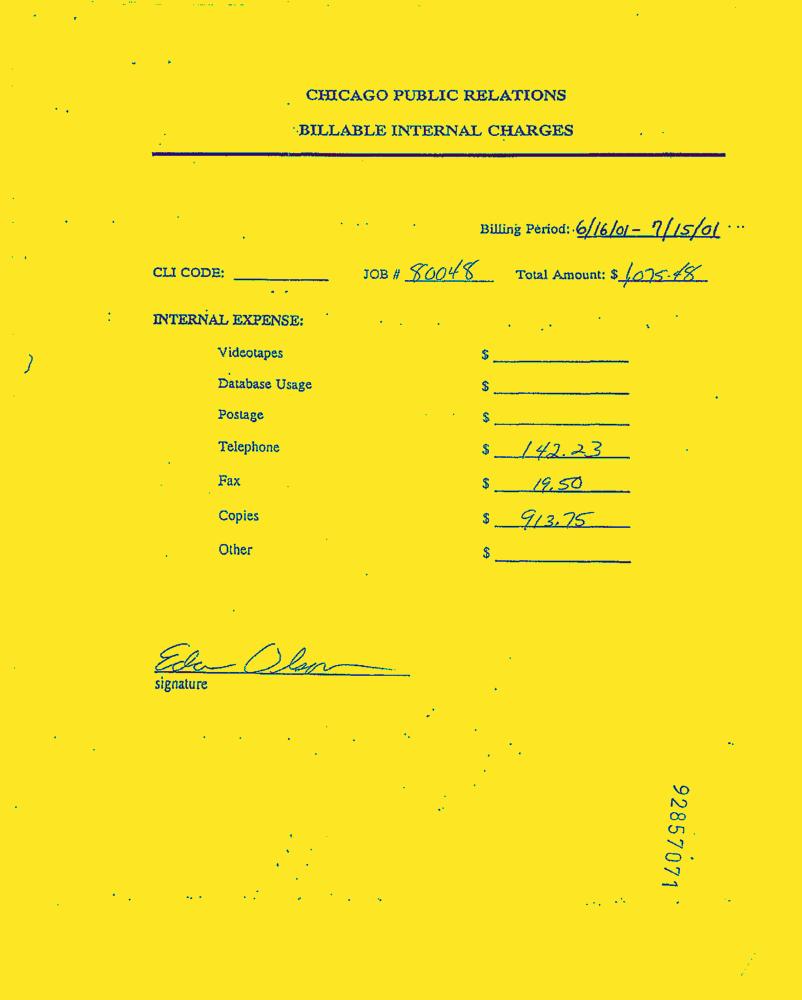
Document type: Invoice-Doc